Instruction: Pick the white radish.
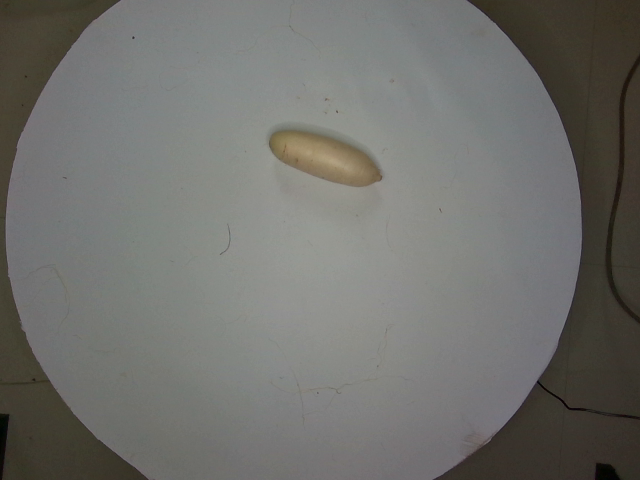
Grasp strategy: vertical